Question: What jurisdiction, city, or county is the document associated with?
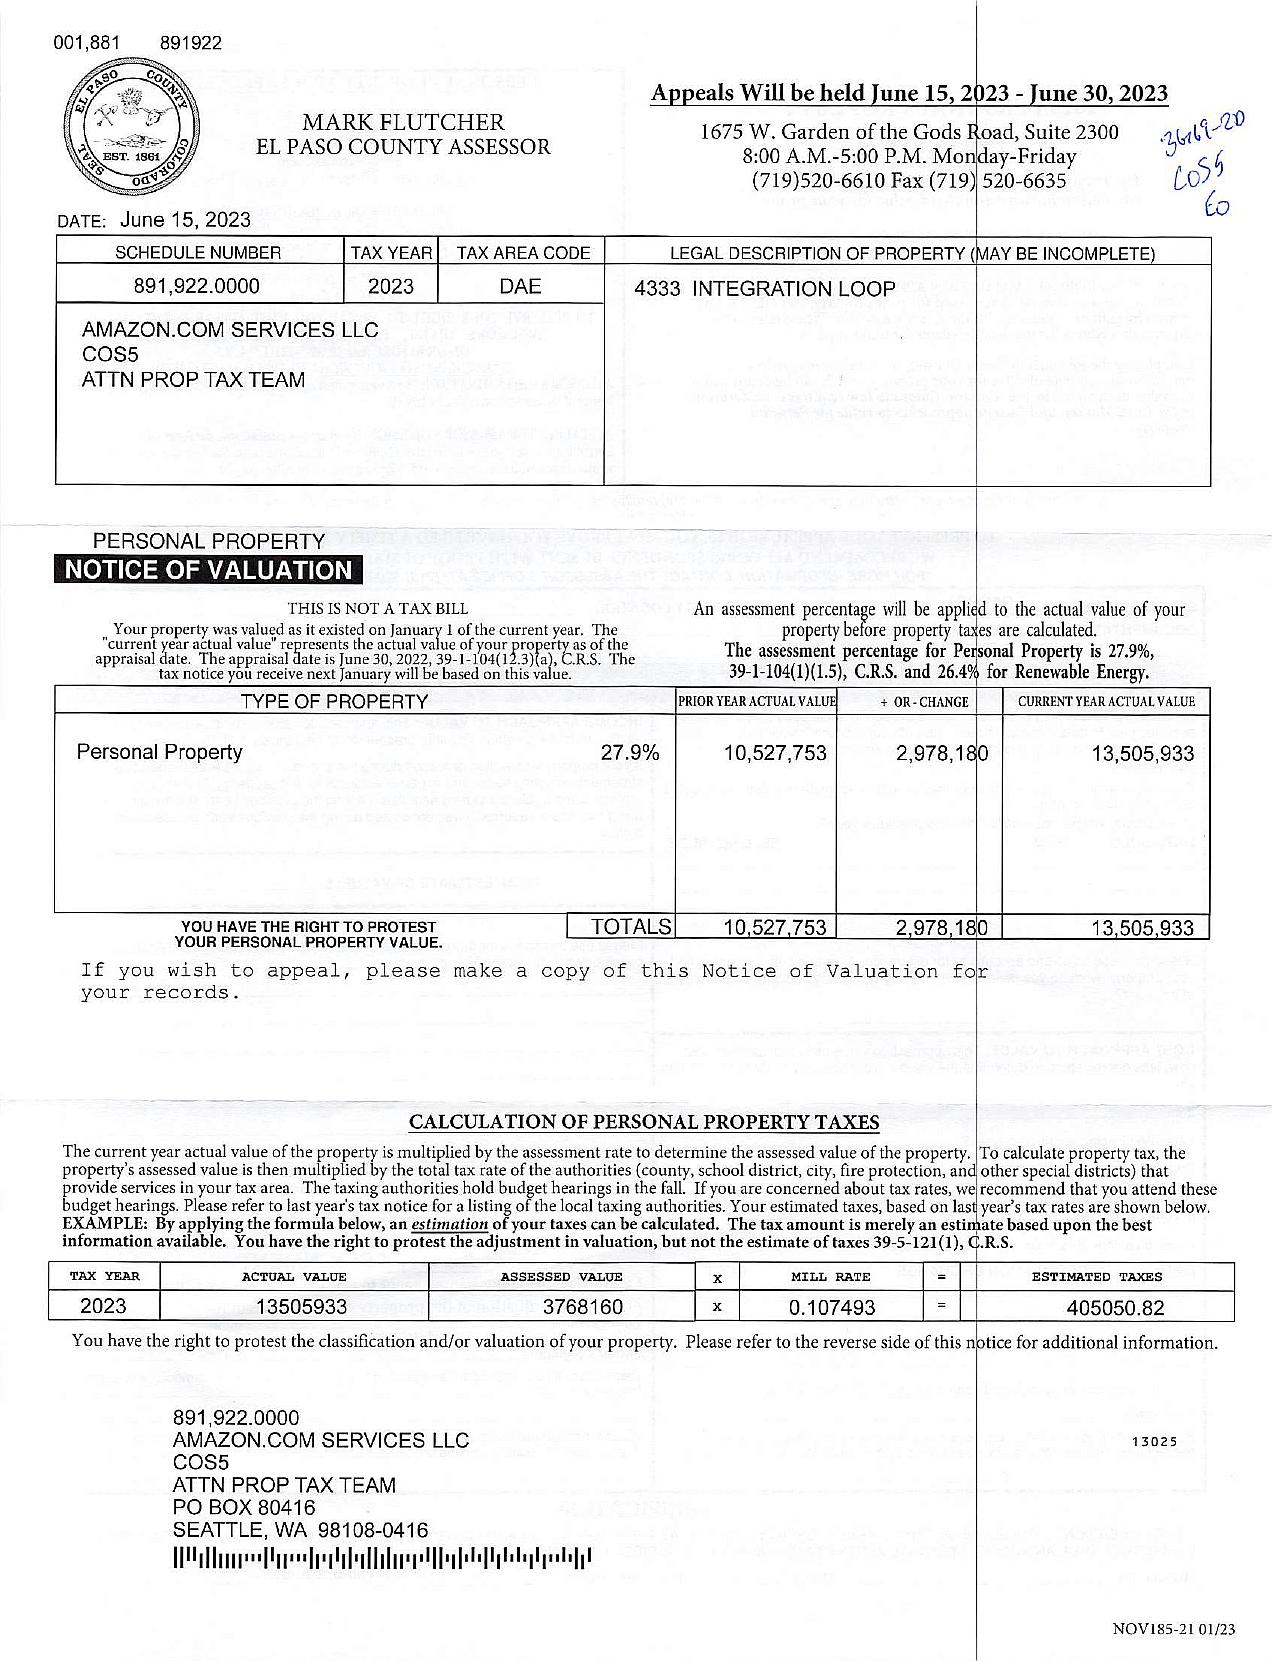
Answer: "El Paso County"